Question: Talk about the condition:
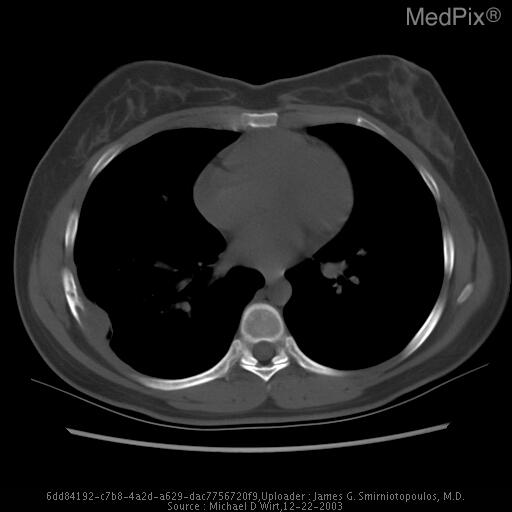
Answer: The disease is discussed as: -Factoid Discussion:

  The hallmark of Langerhans cell histiocytosis (LCH) in most patients is an osseous lesion.  When the bone is the only organ involved, the disease is referred to as eosinophilic granuloma.  EG is the benign form of the 3 clinical variants of Langerhans cell histiocytosis, which include Litterer-Siwe disease, Hand Schuller-Christian disease, and EG (formerly termed histiocytosis X).  When more organs are affected, causing cranial lesions, diabetes insipidus, and exophthalmos, it is refered to a Hand-Schuller-Christian disease.  The disseminated form of LCH, called Litterer-Siwe disease, is more often seen in infants and children who are less than 3 years old and is characterized by wasting, hepatosplenomegally, generalized lymphadenopathy, skin rash, generalized multiple lesions, and sometimes pancytopenia.
EG is characterized by a single or multiple skeletal lesions, and it predominantly affects children, adolescents, or young adults.  Solitary lesions are more common that multiple lesions.  When multiple lesions occur, the new osseous lesions appear within 1-2 years.  Any bone and be involved, but the most common sites include the skull, mandible, spine, ribs, and long bones.

-Etiology and Pathogenesis:

  EG is a benign disorder that affects children and young adults, particularly males.  The solitary bone lesion may be asymptomatic, or it may cause bone pain because of expansion of the medullary bone.  Pathologic fractures may ensue. The pathogenesis of LCH is unknown.  An ongoing debate exists over whether this is a reactive or neoplastic process.  Arguments supporting the reactive nature of this disorder include the occurrence of spontaneous remissions, the failure to detect aneuploidy, metaphase or karyotypic abnormalities, and the good survival rate in patients without organ dysfunction. On the other hand, the infiltration of organs by aberrant cells, a possible lethal evolution, and the cancer-based modalities of successful treatment are all consistent with a neoplastic process. In addition, the demonstration of LCH as a monoclonal proliferation by X chromosome-linked DNA probes supports a neoplastic origin for this proliferation; however, the presence of this finding in distinct subtypes with different evolutions demands further investigations to evaluate its significance.
There is evidence for a role of immune dysfunction in the pathogenesis of LCH by the creation of a permissive immunosurveillance system. Abnormalities of suppressor cell number and function have been documented in several reports. Increased levels of messenger RNA for macrophage colony stimulating factor and platelet derived growth factor have been detected in cells from a pulmonary LCH lesion.

-Epidemiology:
  LCH is a rare disease. Estimated annual incidence ranges from 0.5-5.4 per million persons per year. Approximately 1200 new cases per year are reported in the United States.   More than half of the patients younger than 2 years, with disseminated LCH and organ dysfunction die of the disease; whereas, unifocal LCH and the majority of cases of congenital self-healing histiocytosis, are self-limited. Multifocal chronic LCH is self-limited in most cases, though increased mortality has been observed among infants with pulmonary involvement.  Prevalence of LCH seems to be higher among whites.  Incidence of LCH is greater in males than in females (male-to-female ratio 2:1).   LCH affects patients from neonates to adults. Age of onset varies according to the variety of LCH. Letterer-Siwe disease occurs predominantly in children younger than 2 years. The chronic multifocal form, including the Hand-Schuller-Christian syndrome, has a peak of onset between 2-10 years of age. Localized eosinophilic granuloma occurs mostly frequently in those aged 5-15 years.

-Clinical Manifestations:
  Most patients have no symptoms, and the diagnosis is usually based on radiographic demonstration of a destructive bone lesion arising from the marrow cavity and on characteristic morphologic findings. Localized bone pain and focal tenderness may occur as a result of bone erosion and, rarely, a pathologic fracture. A swelling or mass may be palpable at the site of osseous involvement. Rarely, children may present with fever and leukocytosis. Involvement of the mastoid process involvement may appear with intractable otitis media with a chronic discharge. Mandibular involvement may present with gingival and continuous soft-tissue swelling.

- Diagnosis:
  Definite diagnosis is based on biopsy.  Because of the absence of distinctive morphologic characteristics of the LCH cell, special studies are used to identify the cell. The Birbeck granule is the distinctive ultrastructural hallmark of the LC. It consists of an intracytoplasmic membranous body, 33 nm wide and 190-360 nm long, possessing a short, rodlike shape with a dotted line down the midline of the space between the membranes (resembling a zipper) and a terminal expansion in the form of a vesicle giving a "racquet" appearance. Although these granules are resistant to destruction by formalin fixation and paraffin embedding, the sensitivity of detection in such specimens is slightly decreased. Birbeck granules are rarely detected in lesions of the liver, gastrointestinal tract, and spleen. Langerhans cells also contain laminated substructures of lysosomes, tuboreticular structures, and trilaminar membranous loops.
The Writing Group of the Histiocyte Society (1987) has proposed 3 levels of certainty in the diagnosis of LCH based on the clinical features, histopathology, and special immunohistochemical techniques. A presumptive diagnosis is based on a typical clinical presentation and light microscopic findings. A designated diagnosis includes light microscopy in combination with positive S-100 and PNA staining studies. To make a definitive diagnosis, identification of Birbeck granules and CD1a antigens is required.

-Treatment:
  Solitary bone lesions are treated locally with curettage or excision.  Painful bone lesions may require intralesional steroid injection (triamcinolone acetonide).  Polyostotic bone lesions are best treated with indomethacin or a short course of systemic steroids.  Rarely, lesions that are unusually large and painful occur in inaccessible sites or involve vital structures. They require radiation (3-6 Gy [300-600 rads]).